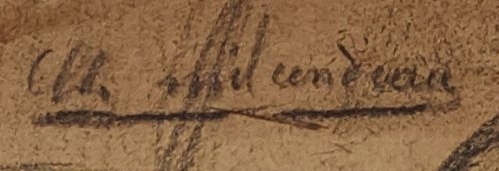
Signature of: charles milcendeau